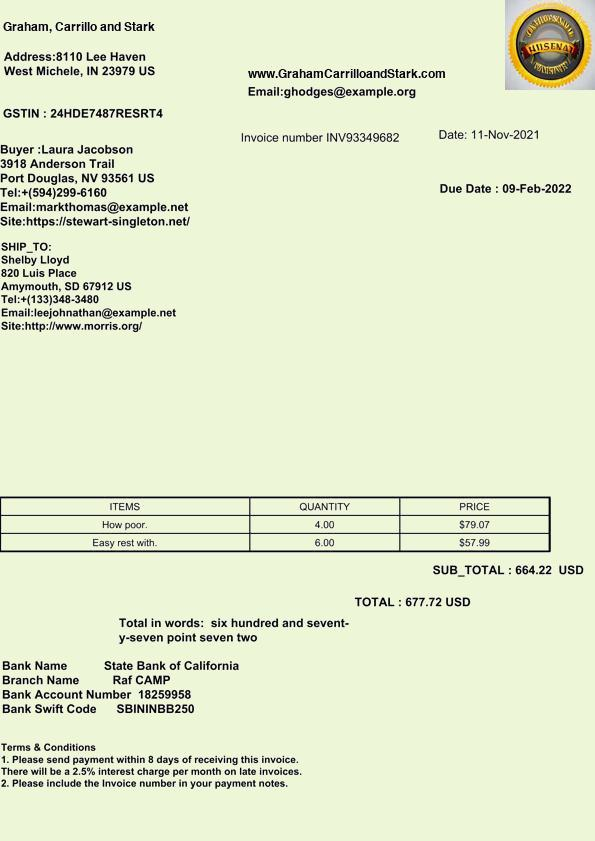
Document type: Invoice